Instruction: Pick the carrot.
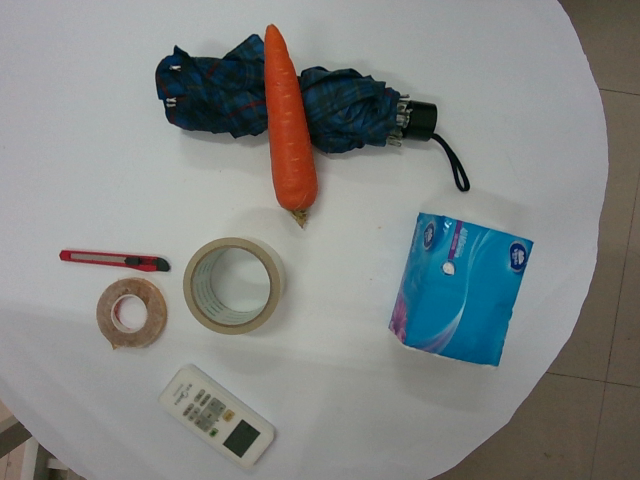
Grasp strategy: vertical